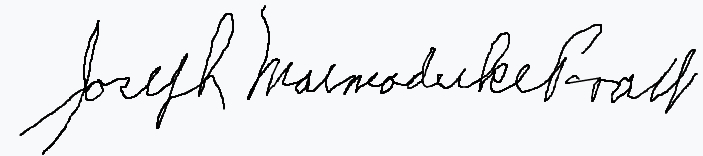
Signature of: joseph marmaduke pratt